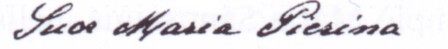
Signature of: maria pierina de micheli